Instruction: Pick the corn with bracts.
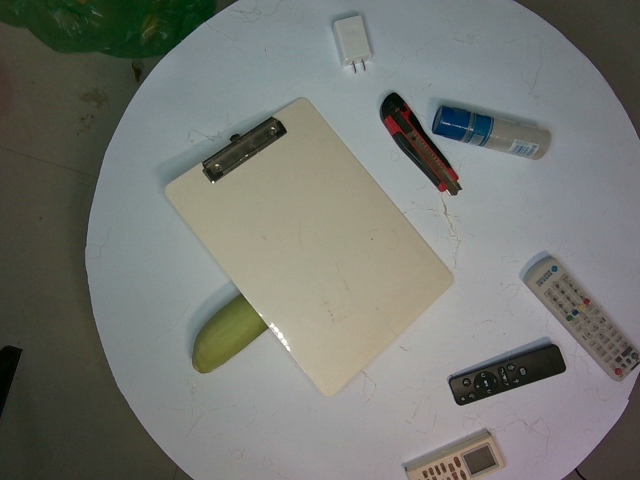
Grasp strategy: vertical